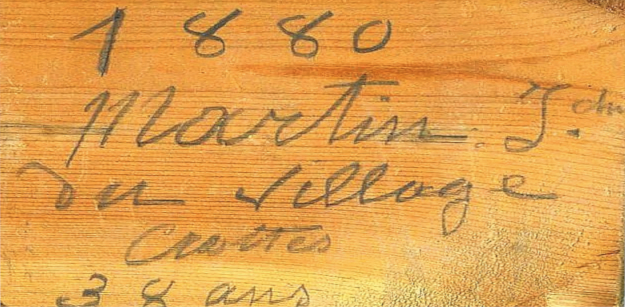
Signature of: joachim martin